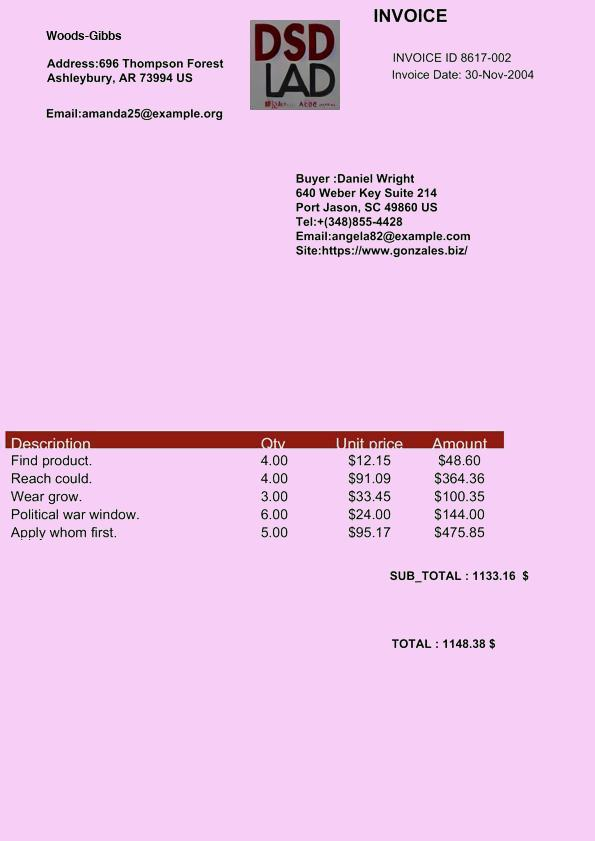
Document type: Invoice